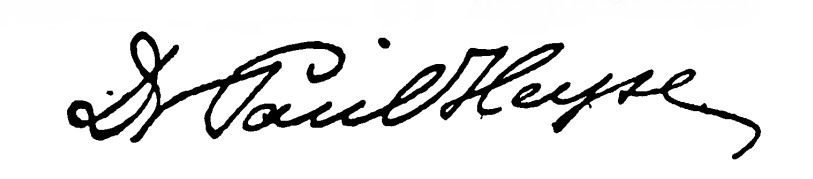
Signature of: paul heyse